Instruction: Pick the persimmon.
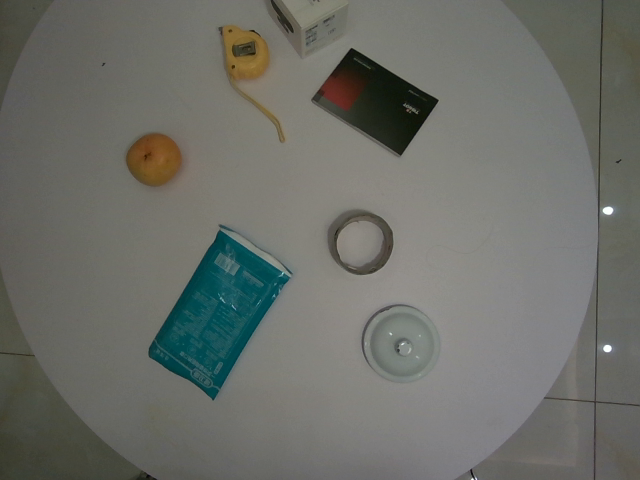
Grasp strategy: vertical